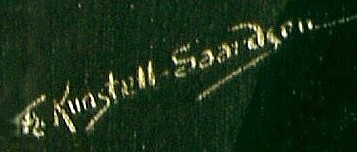
Signature of: frederik ellgaard